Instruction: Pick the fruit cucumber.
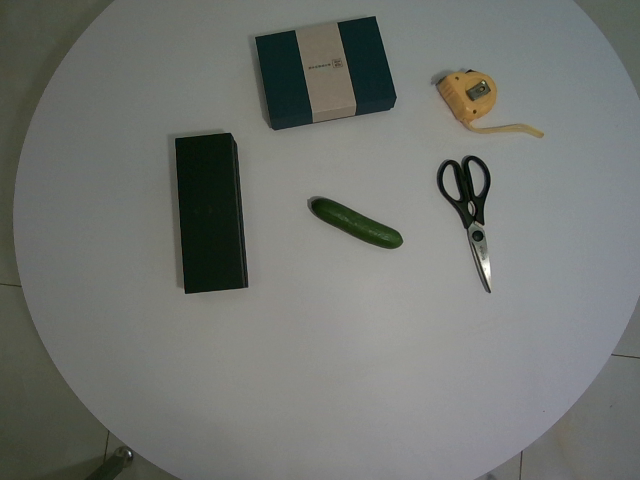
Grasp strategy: vertical